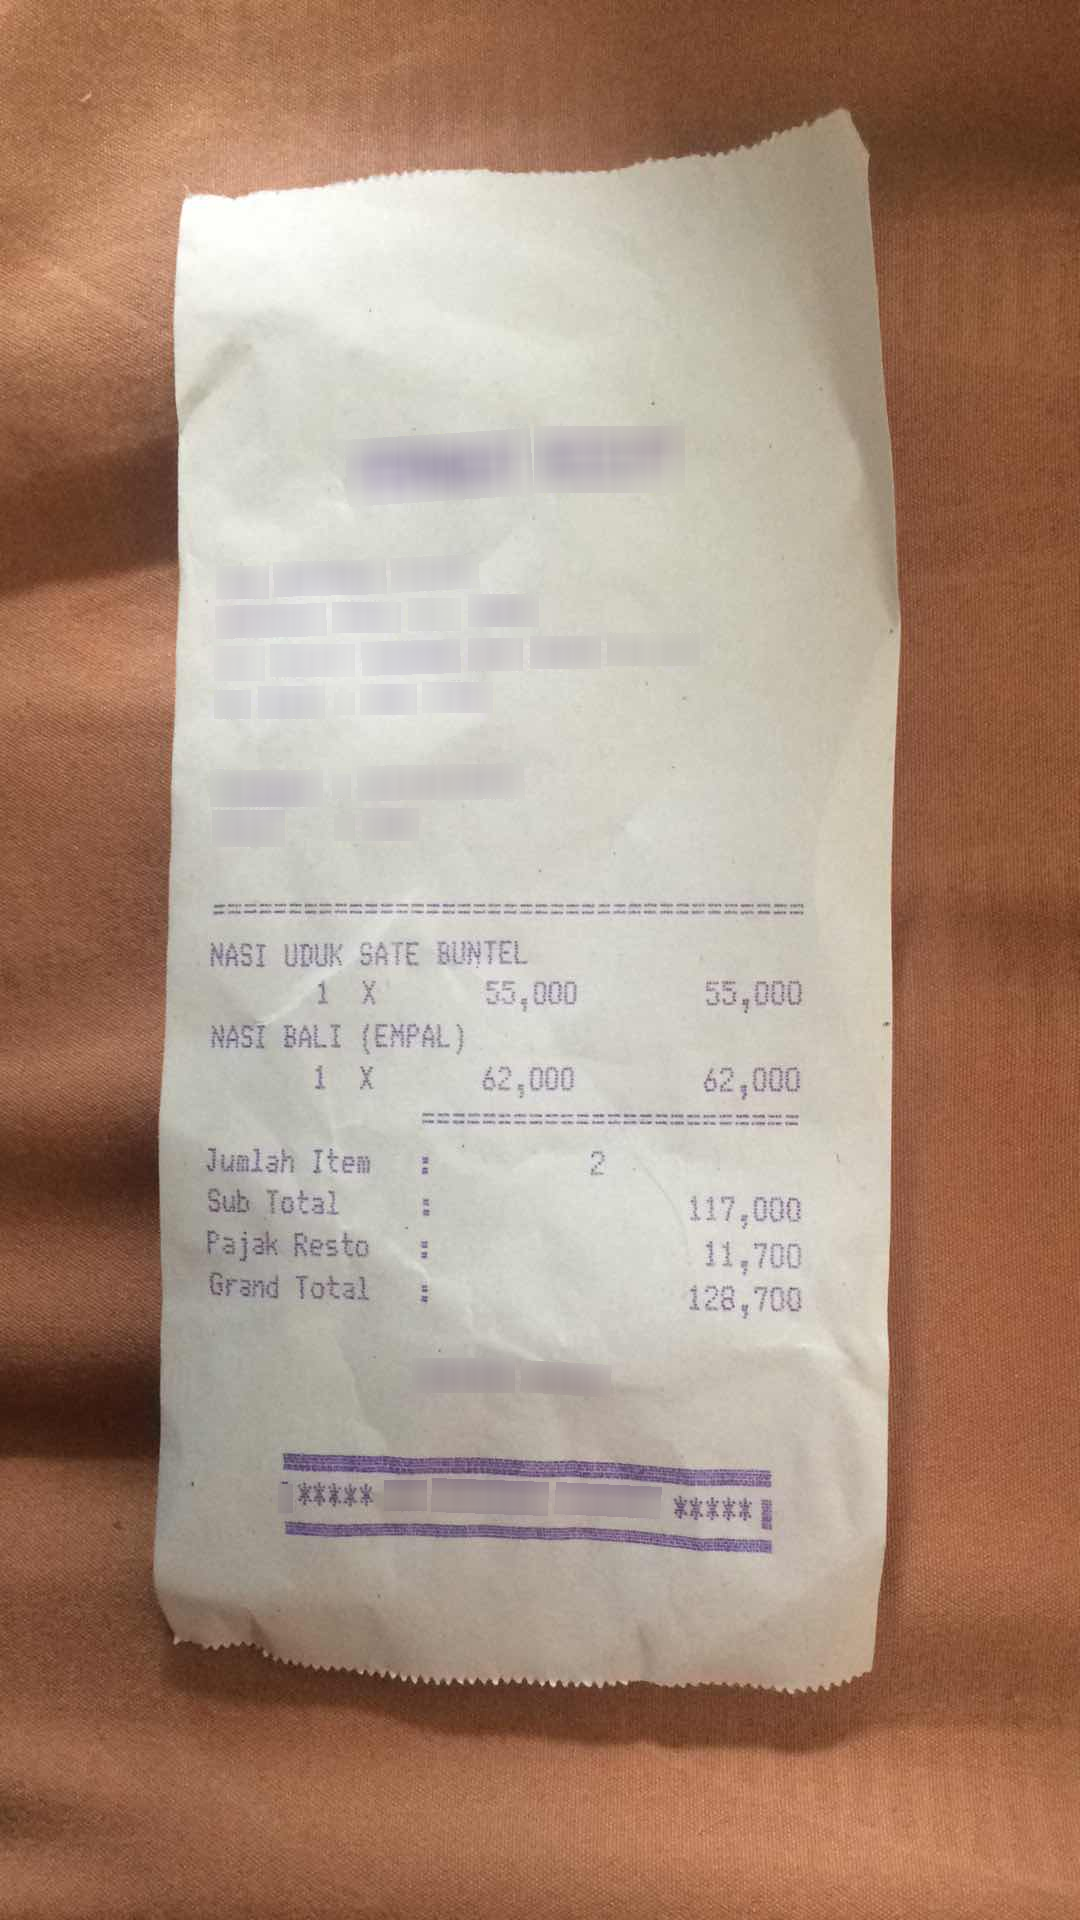
Number of items: 2
Subtotal: 117,000
Tax: 11,700
Total: 128,700
OCR text regions:
text: X
text: X
text: :
text: :
text: :
text: :
text: NASI
text: UDUK
text: SATE
text: BUNTEL
text: 1
text: 55,000
text: 55,000
text: NASI
text: BALI
text: (EMPAL)
text: 1
text: 62,000
text: 62,000
text: Sub
text: Total
text: 117,000
text: Pajak
text: Resto
text: 11,700
text: Grand
text: Total
text: 128,700
text: Jumlah
text: Item
text: 2